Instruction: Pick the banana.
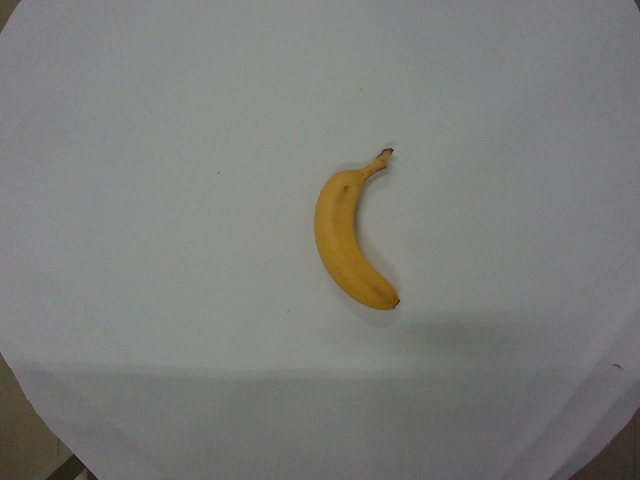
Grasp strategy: vertical